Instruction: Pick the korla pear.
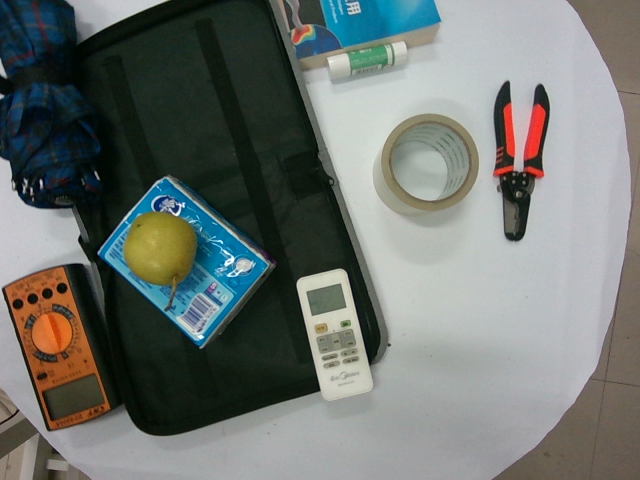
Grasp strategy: vertical